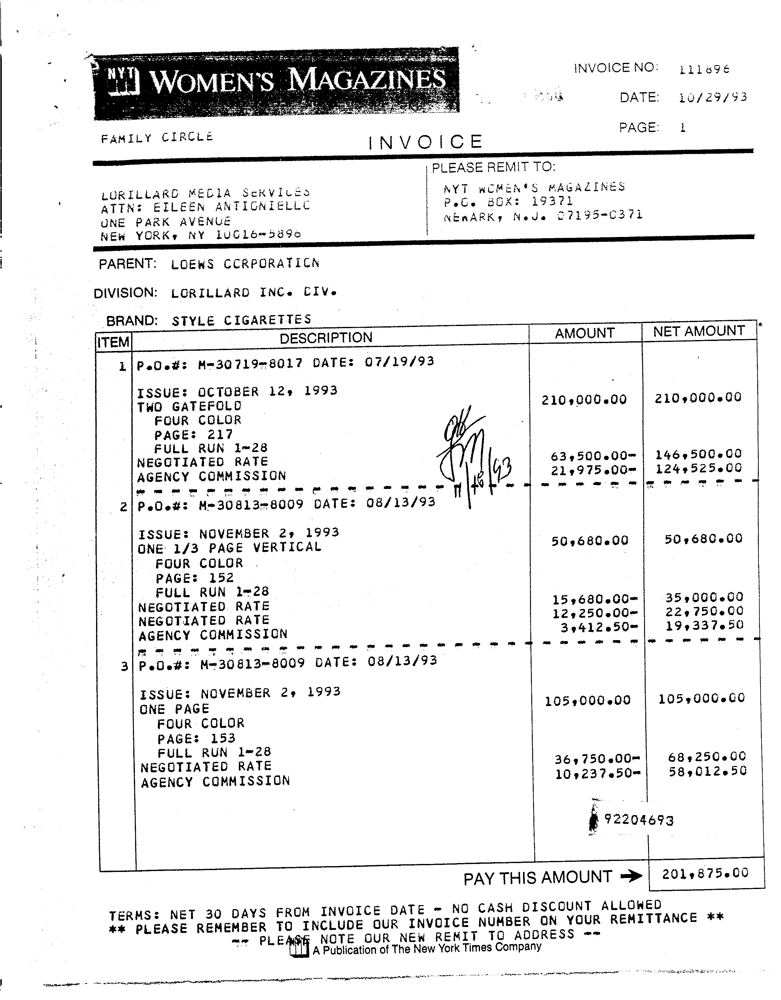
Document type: Invoice